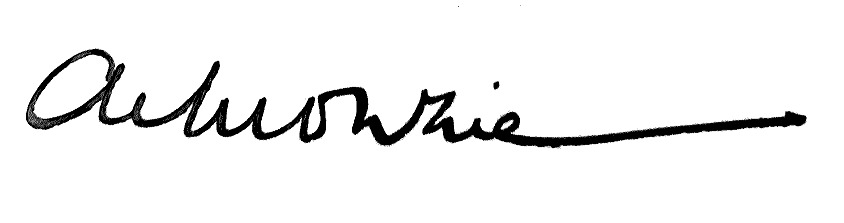
Signature of: anatole de monzie